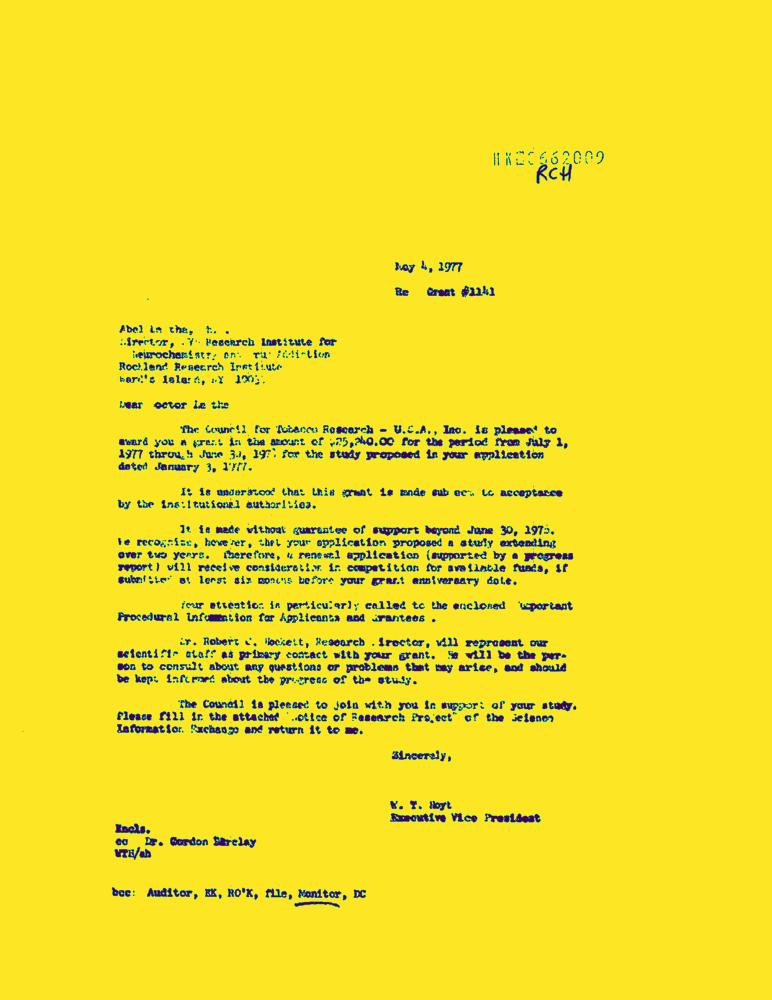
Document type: Letter-Doc